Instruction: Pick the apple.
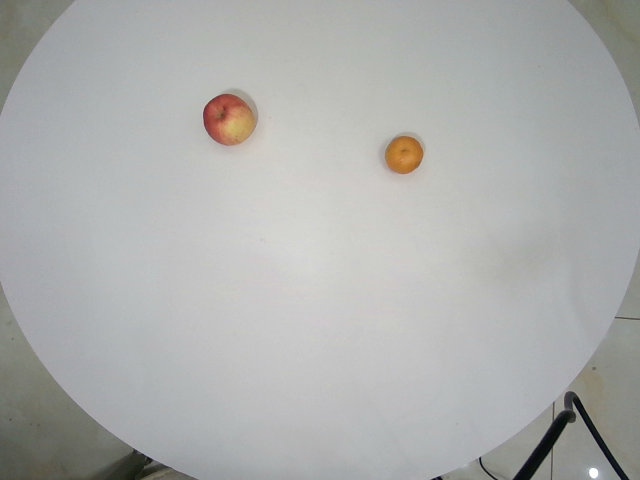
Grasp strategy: vertical